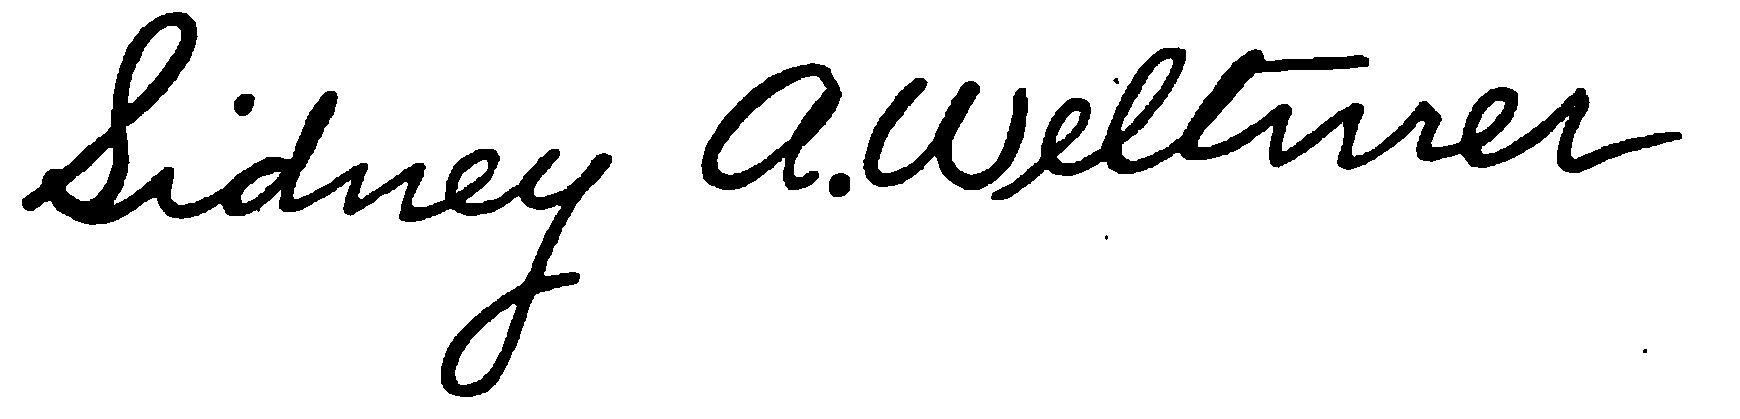
Signature of: sidney abram weltmer